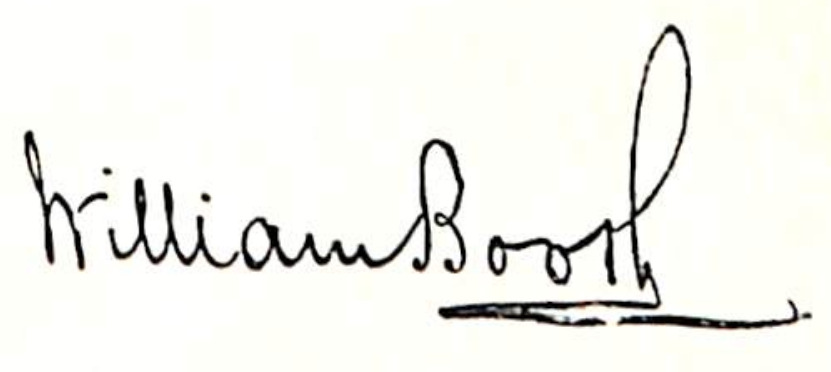
Signature of: william booth